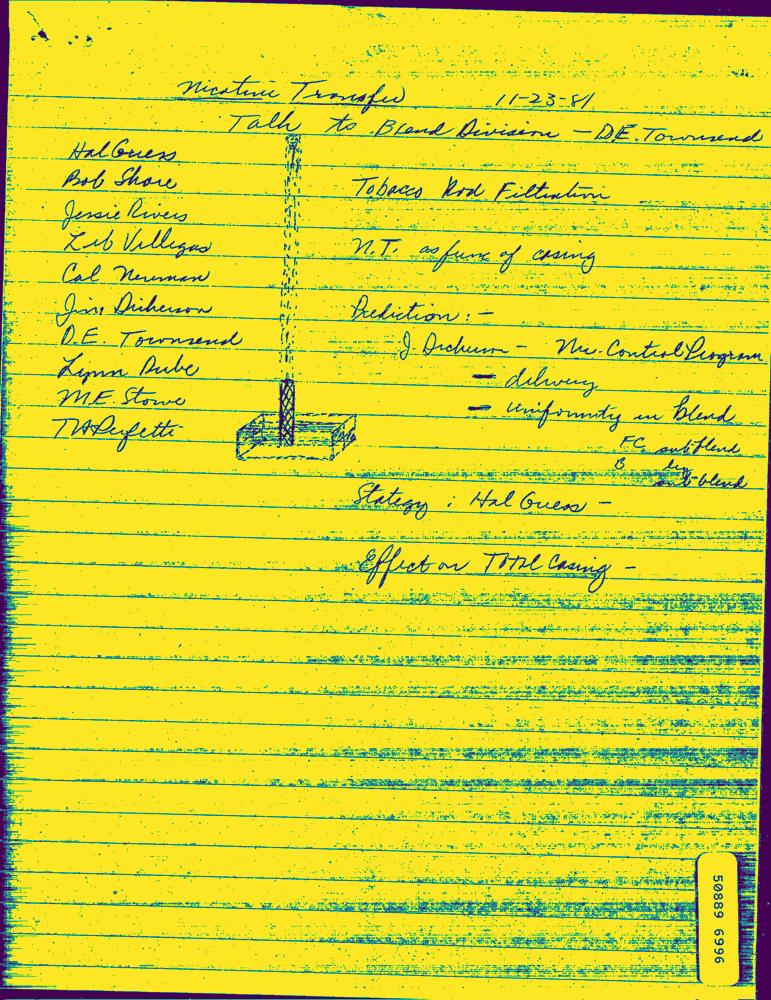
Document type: Hand-Written